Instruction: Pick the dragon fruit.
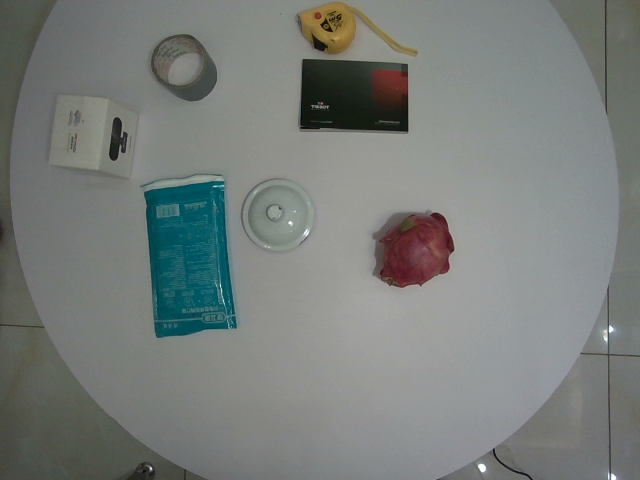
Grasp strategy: vertical